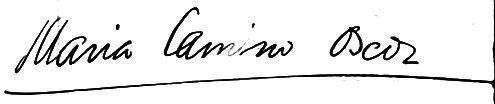
Signature of: camino oscoz